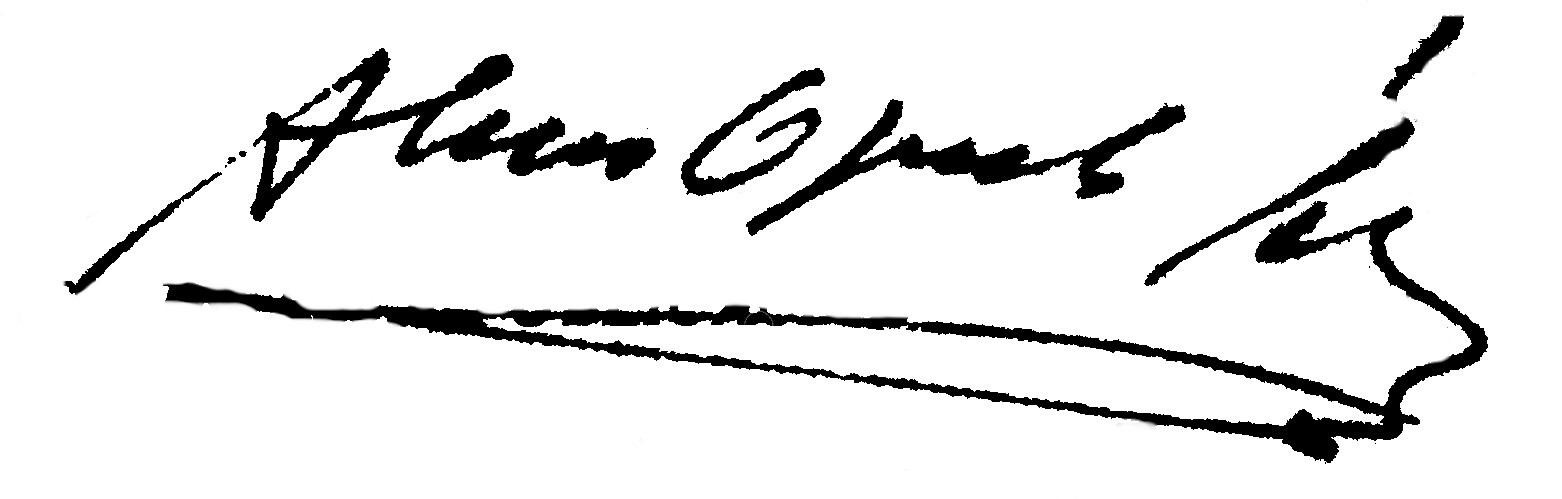
Signature of: alirio ugarte pelayo